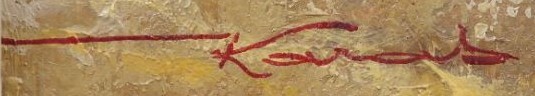
Signature of: karel karas